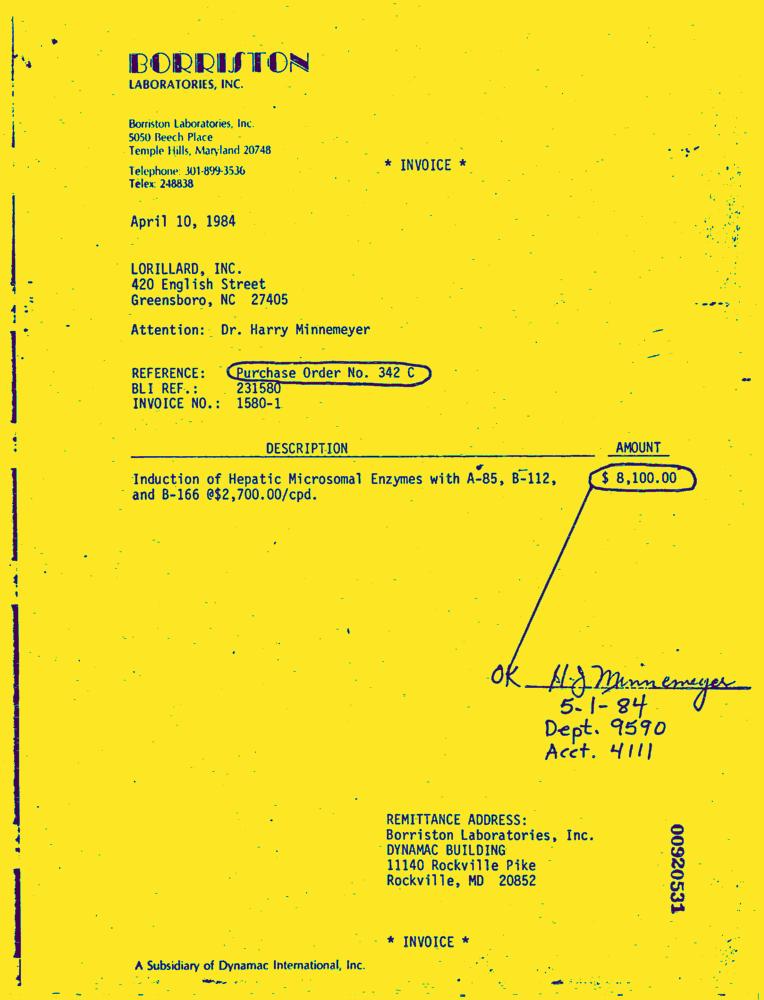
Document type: Invoice-Doc